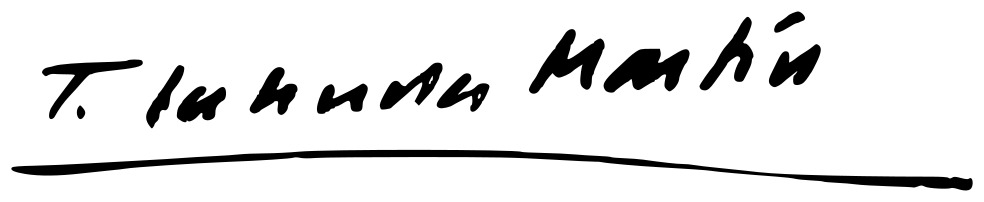
Signature of: juan josé laborda martín